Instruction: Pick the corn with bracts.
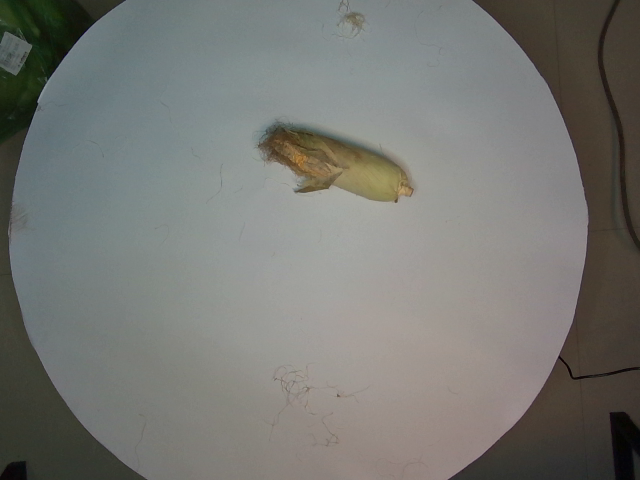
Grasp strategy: vertical